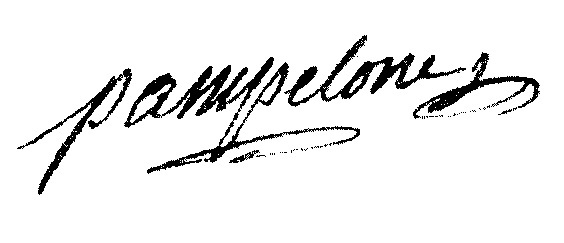
Signature of: antoine jacques de guyon de geis de pampelonne